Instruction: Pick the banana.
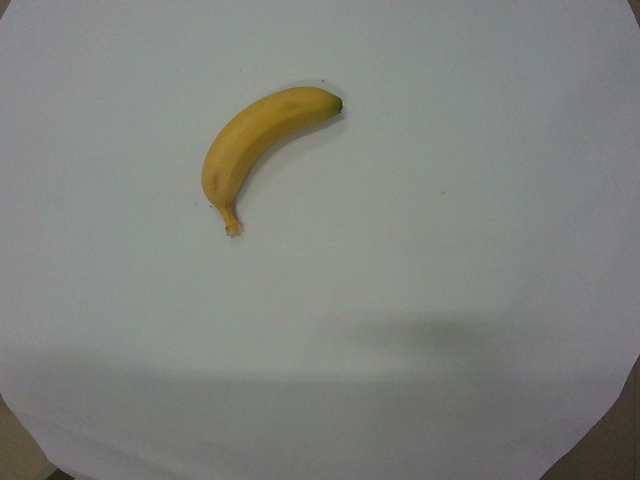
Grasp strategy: vertical